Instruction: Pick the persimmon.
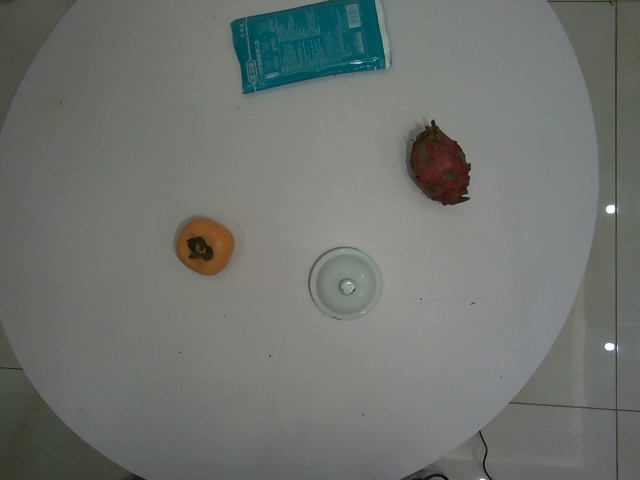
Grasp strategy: vertical